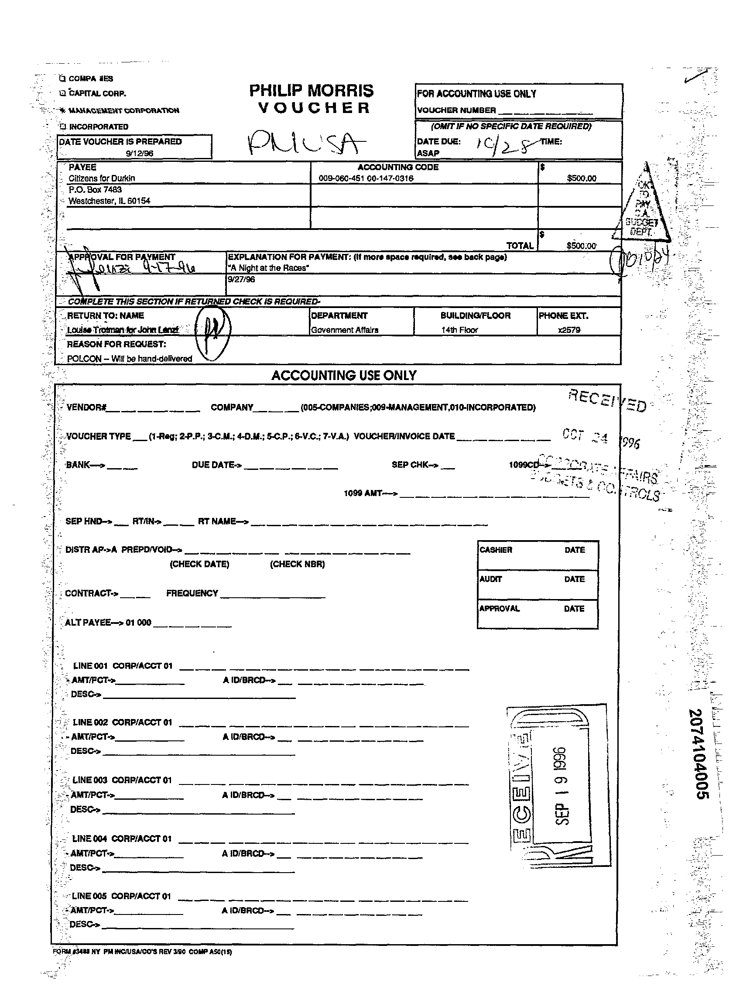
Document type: Invoice